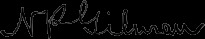
Signature of: nicholas paine gilman